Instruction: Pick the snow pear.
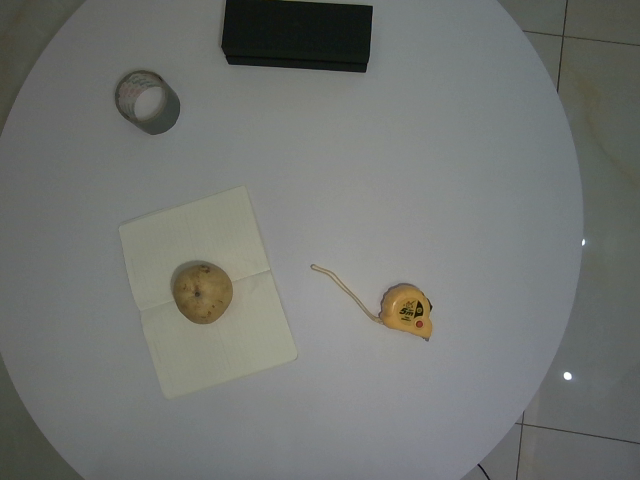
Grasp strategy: vertical